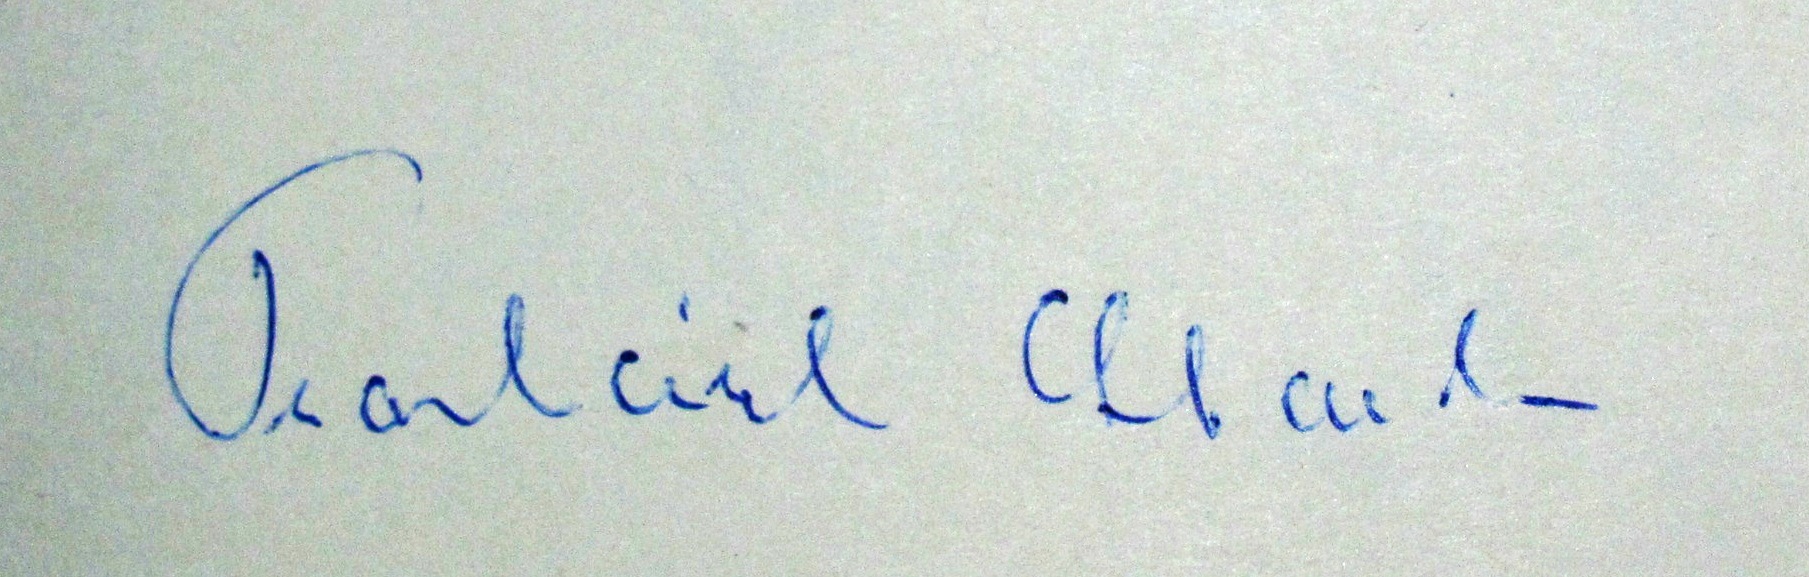
Signature of: stanislav procházka ml